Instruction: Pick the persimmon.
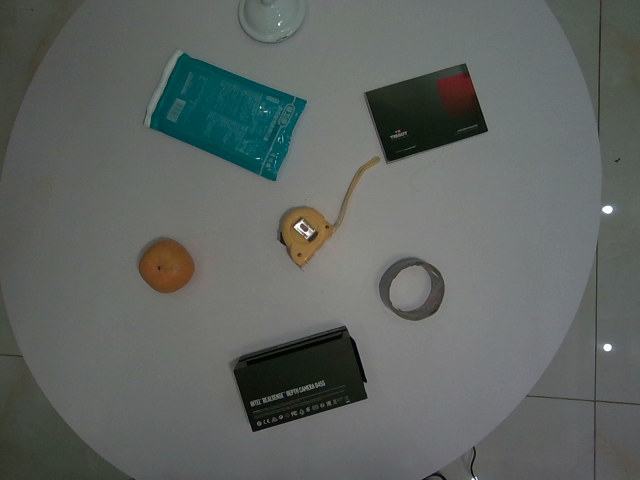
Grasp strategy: vertical